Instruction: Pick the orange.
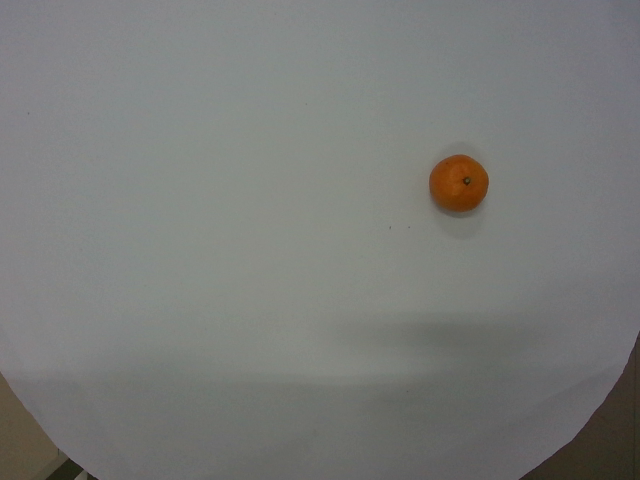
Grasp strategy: vertical